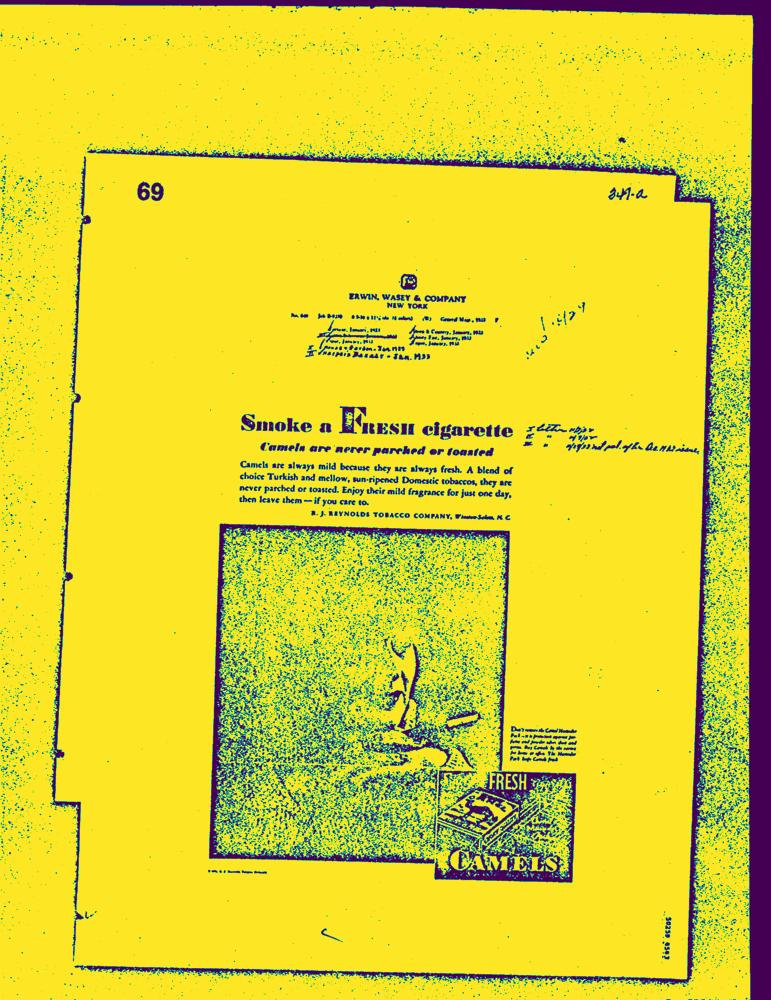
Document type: AD